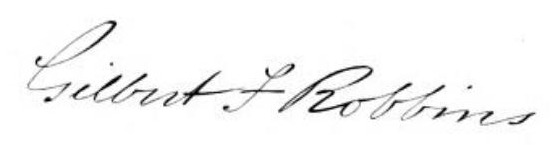
Signature of: gilbert f robbins